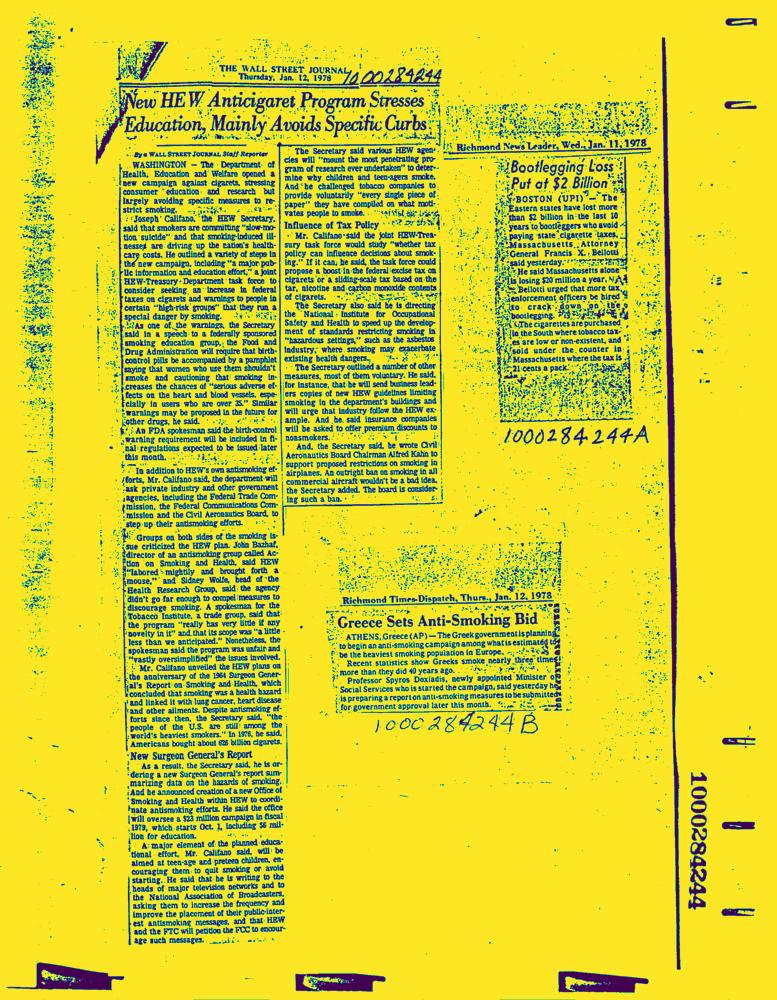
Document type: News-Article